Patient: Male, age 45
A 45-year-old man presented at the emergency department of our tertiary teaching hospital with a septic arthritis of the left hip. Four weeks before presentation the hip became painful. Since then the pain worsened and the patient became febrile. He did not suffer from night sweats.
The patient had no significant medical history. He originated from former Yugoslavia, where he spent the holidays once or twice a year. His occupation was supervisor in a metal recycling company in the harbour of Rotterdam.
On physical examination the hip was mildly swollen and painful at palpation. Laboratory investigation showed an increased C reactive protein (CRP) of 234 mg l-1 (normal <10) with a normal leukocyte count. Magnetic resonance imaging (MRI) of the hip was performed, which showed a high-intensity signal and a lot of intra-articular fluid at the swollen side of the hip. With an ultrasound guided biopsy synovial fluid was aspirated and sent to the microbiology department.
The working hypothesis was an ordinary septic arthritis. However, a gram stain of the synovial fluid did not show any micro-organisms. Antibiotic treatment was started immediately with intravenous cefuroxime and one dose of gentamicin, according to local antibiotic guidelines. After starting antibiotic treatment the fever and increased CRP persisted. Therefore, a chest radiograph was taken, which showed bilateral, perihilar infiltrates consisting of several small nodules. A chest computed tomography (CT) showed perihilar diffuse nodular infiltrates (Fig. 1).
With a differential diagnosis of pulmonary and extrapulmonary tuberculosis, the hip synovial fluid was stained with auramine-rhodamine and then acid-fast bacilli could be visualized. Next, GeneXpert MTB/Rif (Cepheid, Sunnyvale, CA, USA), a molecular test based on nucleic acid amplification, confirmed  M. tuberculosis  complex in the sample from the synovial fluid. The normal aerobic and anaerobic cultures were negative. The mycobacterial culture, using our BD BACTEC MGIT 960 mycobacteria culture system (BD Diagnostics, Sparks, MD, USA) was negative after 6 weeks of culture. Given the positive GeneXpert and no history of pre-treatment, it was decided to extend the culture period for another 6 weeks. After a total of 75 days of culture, the mycobacterial culture became positive (Fig. 2). In order to differentiate within the  M. tuberculosis  complex we used the GenoType MTBC molecular genetic assay (HAIN Lifescience, Nehren, Germany) and identified the strain as an  M. microti . Additionally, the GenoType MTBDRplus (HAIN Lifescience) was performed in order to identify molecular genetic resistance towards isoniazid (INH) and rifampicin (RMP). This hybridization assay showed no mutations in the rpoB gene (associated with RMP susceptibility) and no mutations in the katG or inhA genes (associated with INH susceptibility).
The sputum of the patient was also tested for mycobacteria, but turned out to be negative by auramine-rhodamine staining, GeneXpert and (mycobacterial) culture. Eventually, broncho-alveolar lavage was performed, but with the previous three tests  M. microti  could not be detected.
The  M. microti  infection was treated with INH, RMP, pyrazinamide and ethambutol according to the World Health Organization recommended dosage. Initially the patient recovered and the fever and pain in the hip disappeared. Therefore, the pyrazinamide and ethambutol were discontinued after 2 months. However, shortly thereafter the former complaints reoccurred and the pyrazinamide and ethambutol were restarted. A CT scan of the hip revealed bone destruction at the anterior side and multiple abscesses in the adjacent muscles (Fig. 3). A radiological drainage of these abscesses was performed. Therapeutic drug monitoring of RMP and INH showed that drug levels of both drugs were subtherapeutic. Hereafter, the dose of INH was increased to 900 mg per day and RMP to 1800 mg per day. Shortly after this treatment modification the patient got complaints of polyneuropathy. Therefore, the INH was discontinued. The other drugs were continued and eventually, the patient improved clinically.
Keywords: mycobacterium microti, extrapulmonary tuberculosis, mycobacterium tuberculosis complex
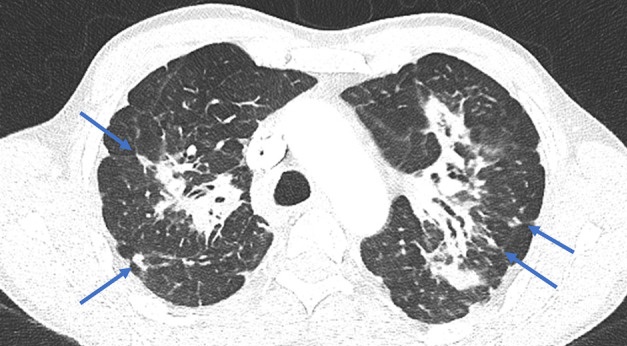
Image caption: Chest computed tomography, showing perihilar consolidations at both sides with underlying bronchiectasis. In the periphery of the lungs smaller nodular infiltrates are visible. These are indicated by the arrows.